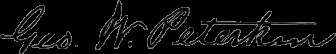
Signature of: george william peterkin